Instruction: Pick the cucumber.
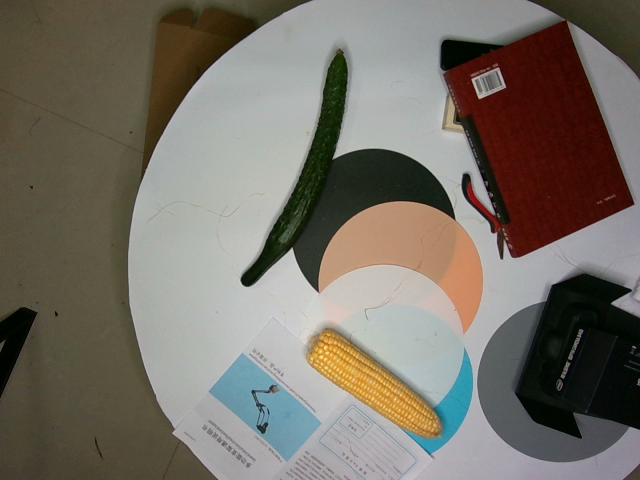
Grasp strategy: vertical